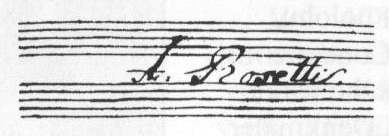
Signature of: antonio rosetti